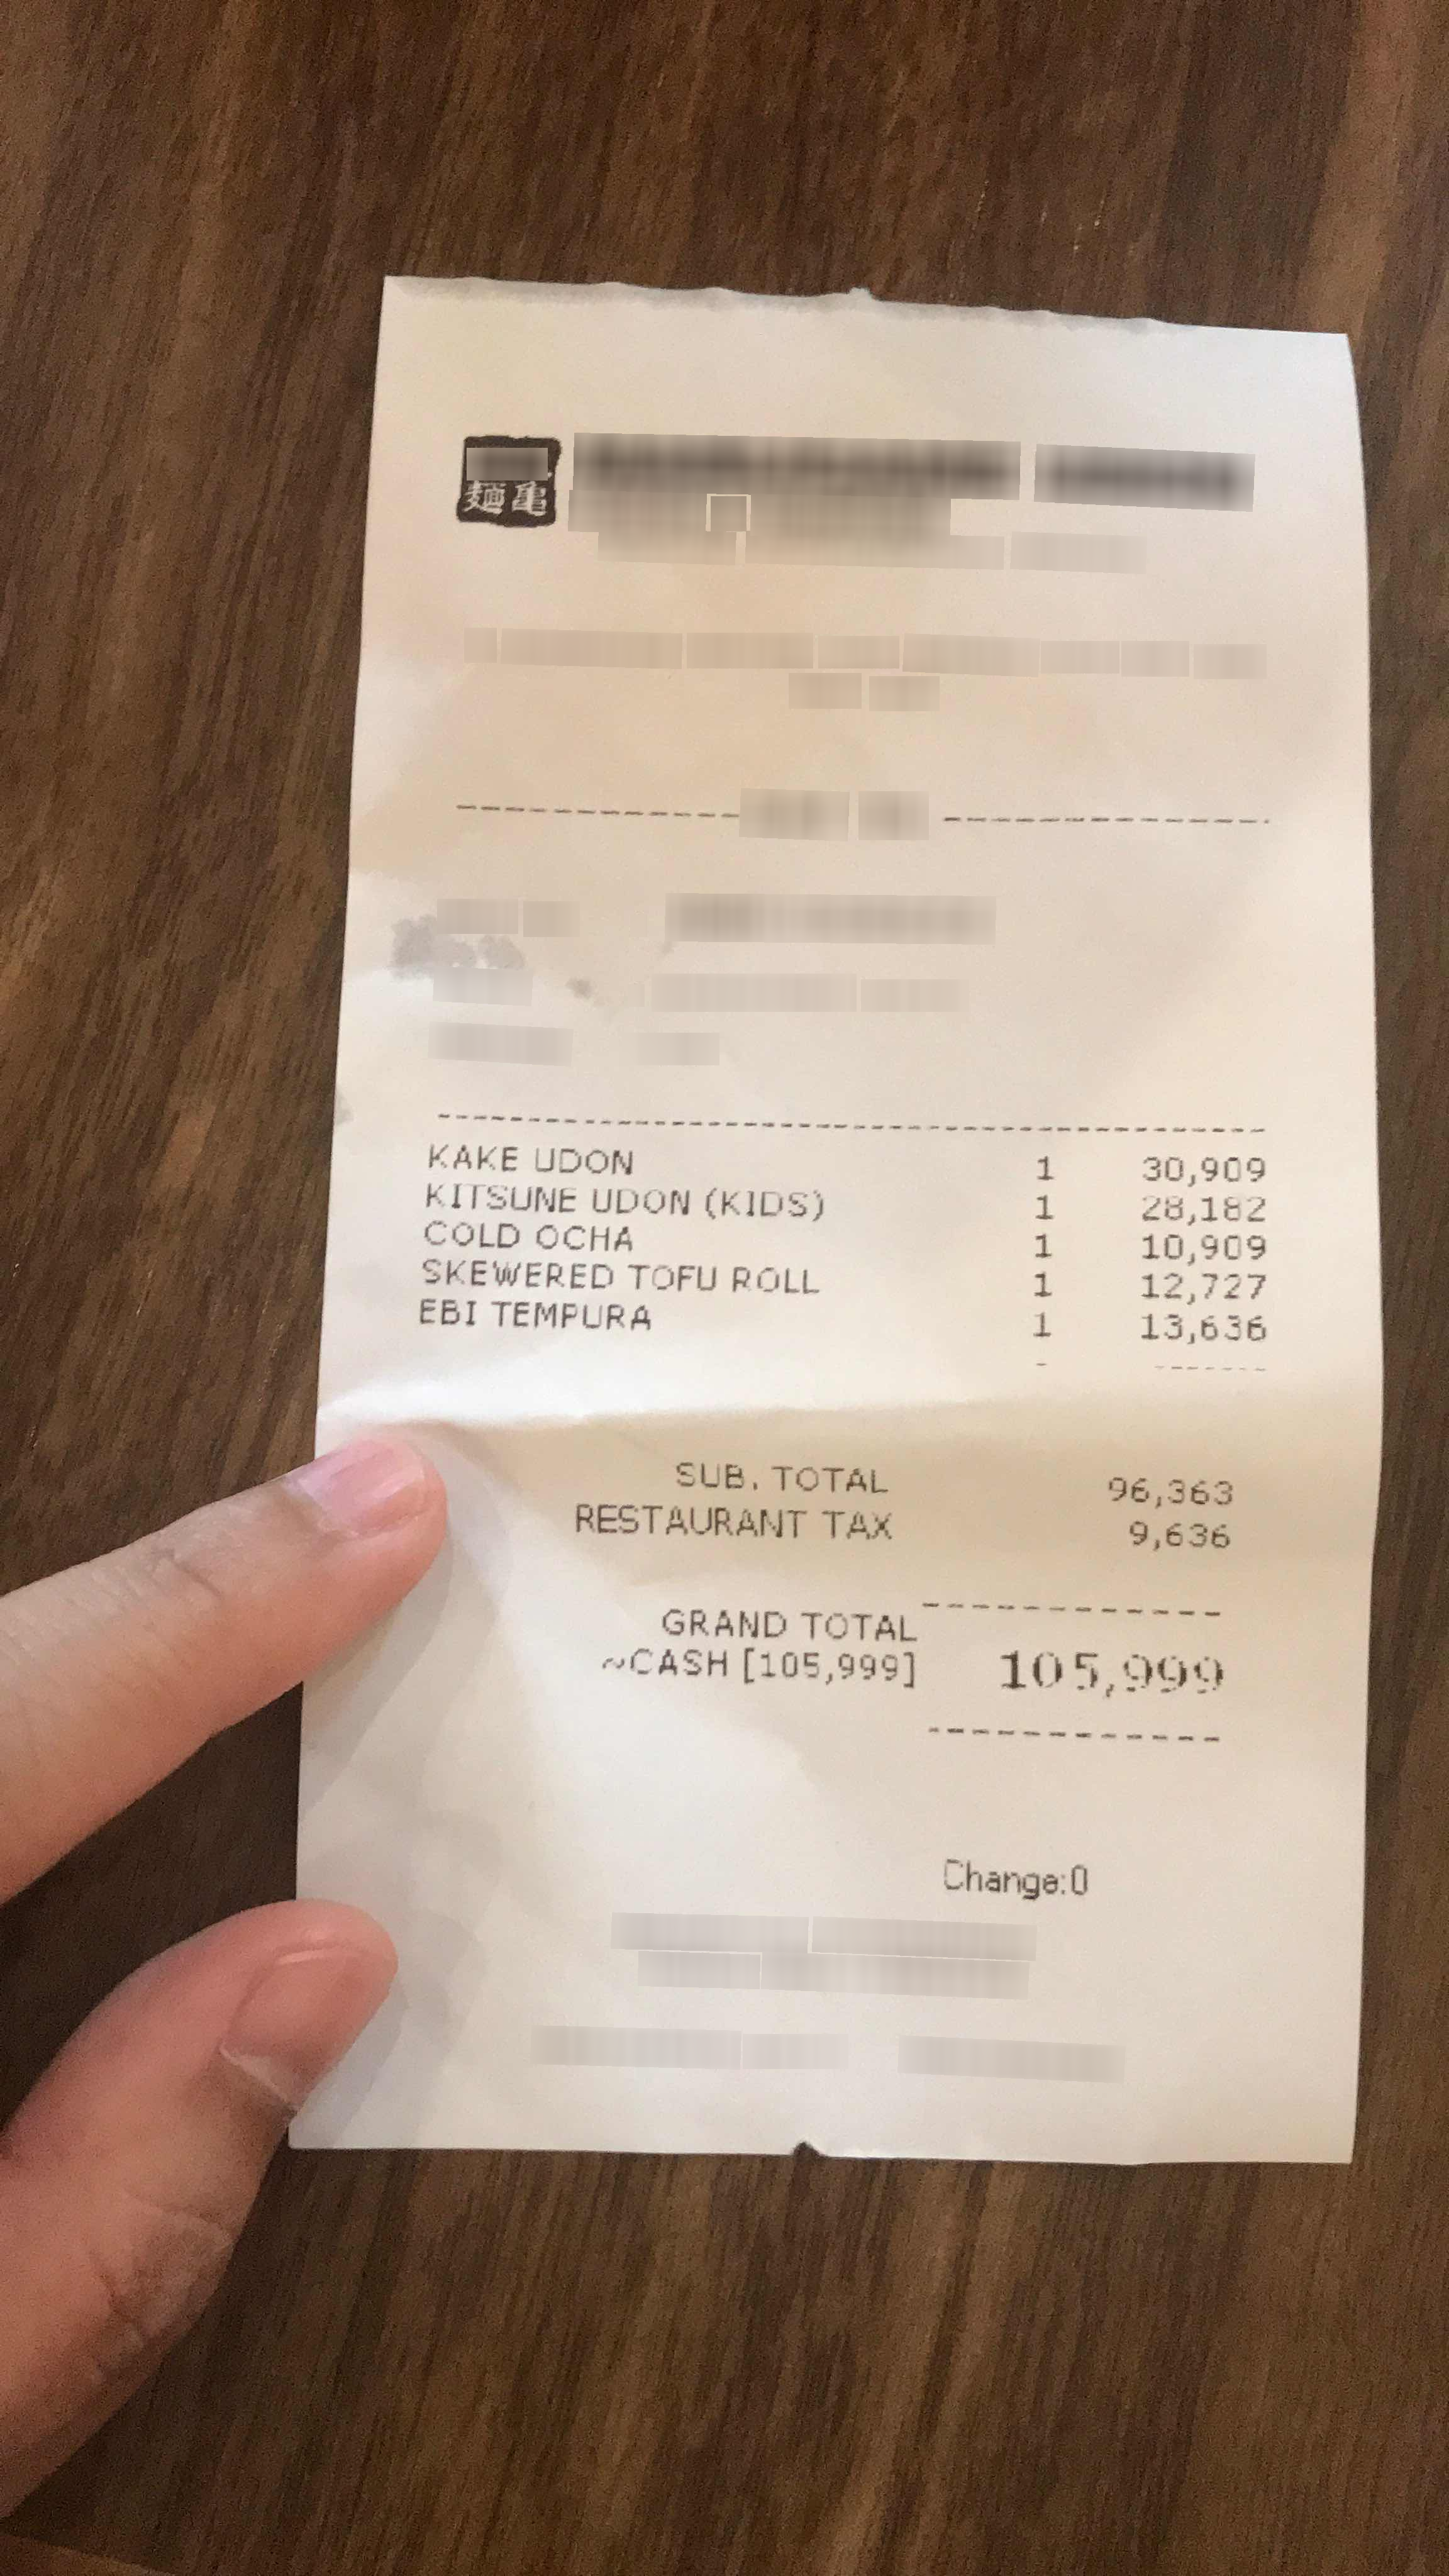
Number of items: 5
Subtotal: 96,363
Tax: 9,636
Total: 105,999
OCR text regions:
text: KAKE
text: UDON
text: 1
text: 30,909
text: KITSUNE
text: UDON
text: (KIDS)
text: 1
text: 28,182
text: COLD
text: OCHA
text: 1
text: 10,909
text: SKEWERED
text: TOFU
text: ROLL
text: 1
text: 12,727
text: EBI
text: TEMPURA
text: 1
text: 13,636
text: SUB.
text: TOTAL
text: 96,363
text: RESTAURANT
text: TAX
text: 9,636
text: GRAND
text: TOTAL
text: 105,999
text: ~ CASH
text: [105,999]
text: Change:
text: 0